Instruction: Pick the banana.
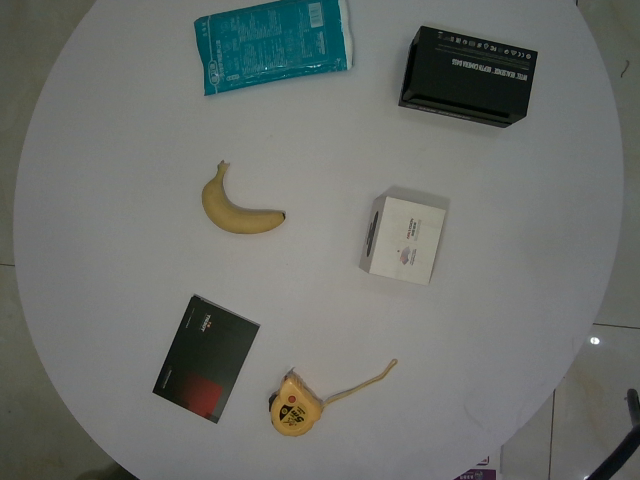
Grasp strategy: vertical